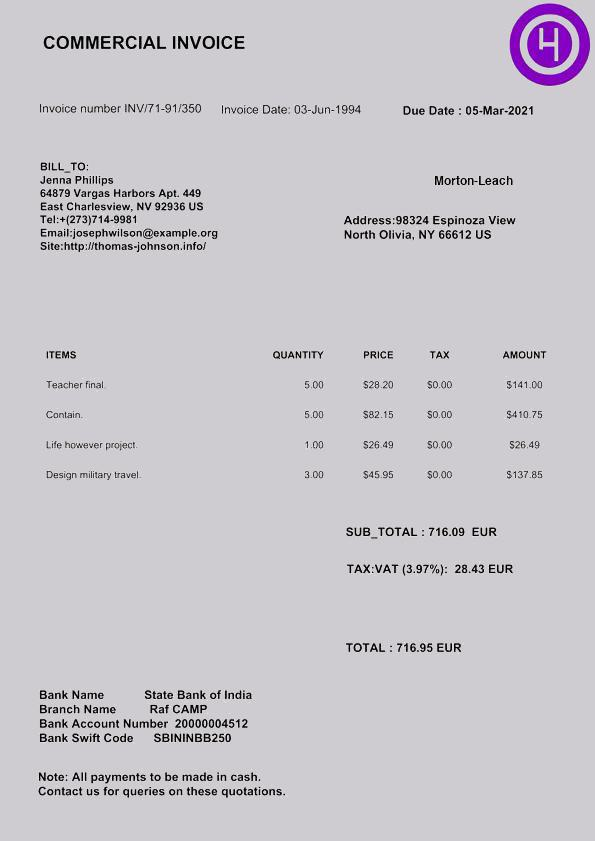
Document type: Invoice